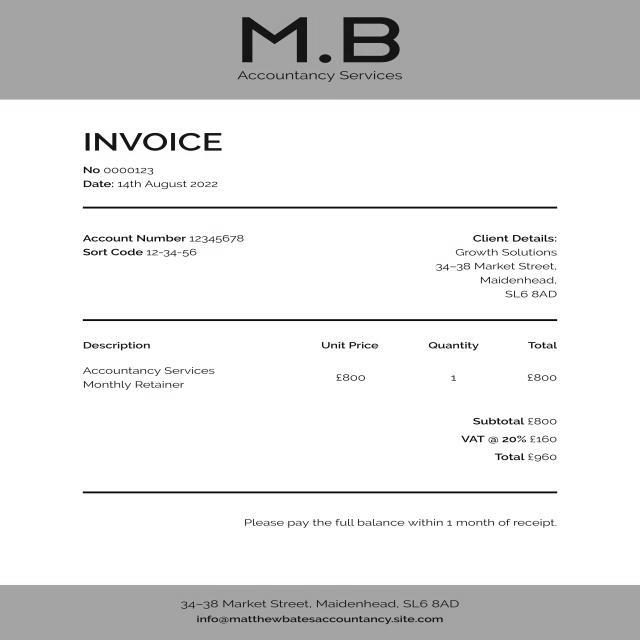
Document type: Invoice